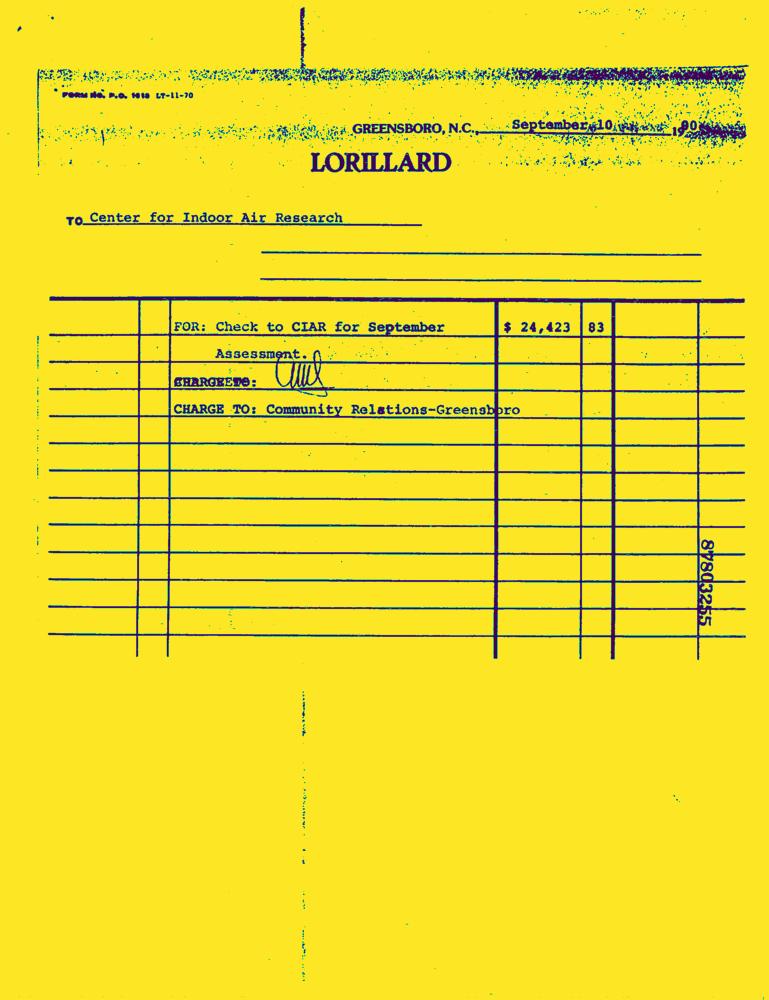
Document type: Invoice-Doc